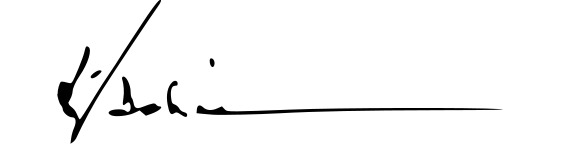
Signature of: dahir rayale kahin